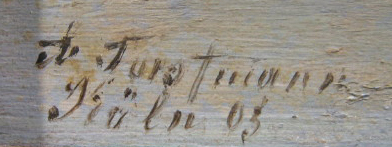
Signature of: arnold forstmann